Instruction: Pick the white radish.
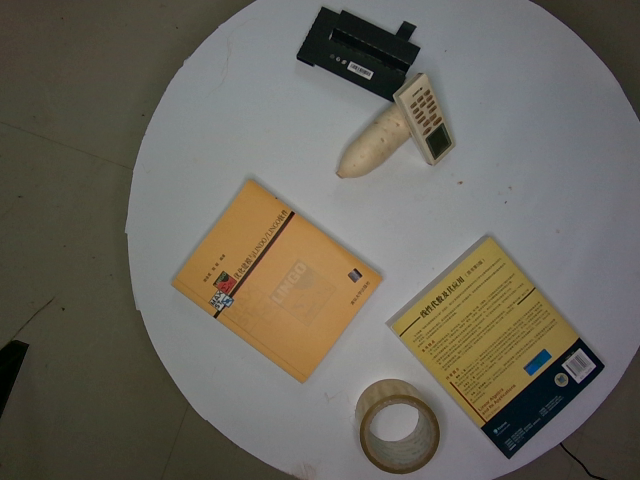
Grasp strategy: vertical